Question: What do the imaging results show?
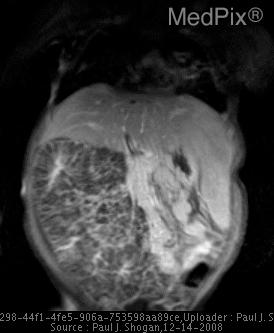
Answer: The imaging shows AP radiograph of the chest and abdomen demonstrates hypoinflated lungs, with a markedly distended abdomen.
AP radiograph of the chest and abdomen demonstrates centrally placed loops of bowel, with prominent hepatic and renal shadows.
Cross table lateral radiograph demonstrates anteriorly displaced loops of bowel with a posterior abdominal mass.  Hypoinflated lung volumes are also seen.
Longitudal sonographic image through the right lobe of the liver reveals periportal heterogeneity, consistent with early hepatic fibrosis. No hepatic masses are seen.  An enlarged hyperechoic right kidney is partially shown with loss of the corticomedullary differentiation.
Sonographic images through the kidneys reveals enlarged hyperechoic kidneys with loss of the corticomedullary differentiation.  The right kidney measuring 16.6 cm and the left kidney measures 18.5 cm in greatest dimension.
MR images through the kidneys demonstrates a morphologically abnormal and markedly enlarged right kidney.  The patient is status-post left nephrectomy.  Mild hepatosplenomegaly is also seen. Post-gadolinium T1 weighted coronal MR again demonstrates the morphologically abnormal and markedly enlarged right kidney, without significant enhancement..